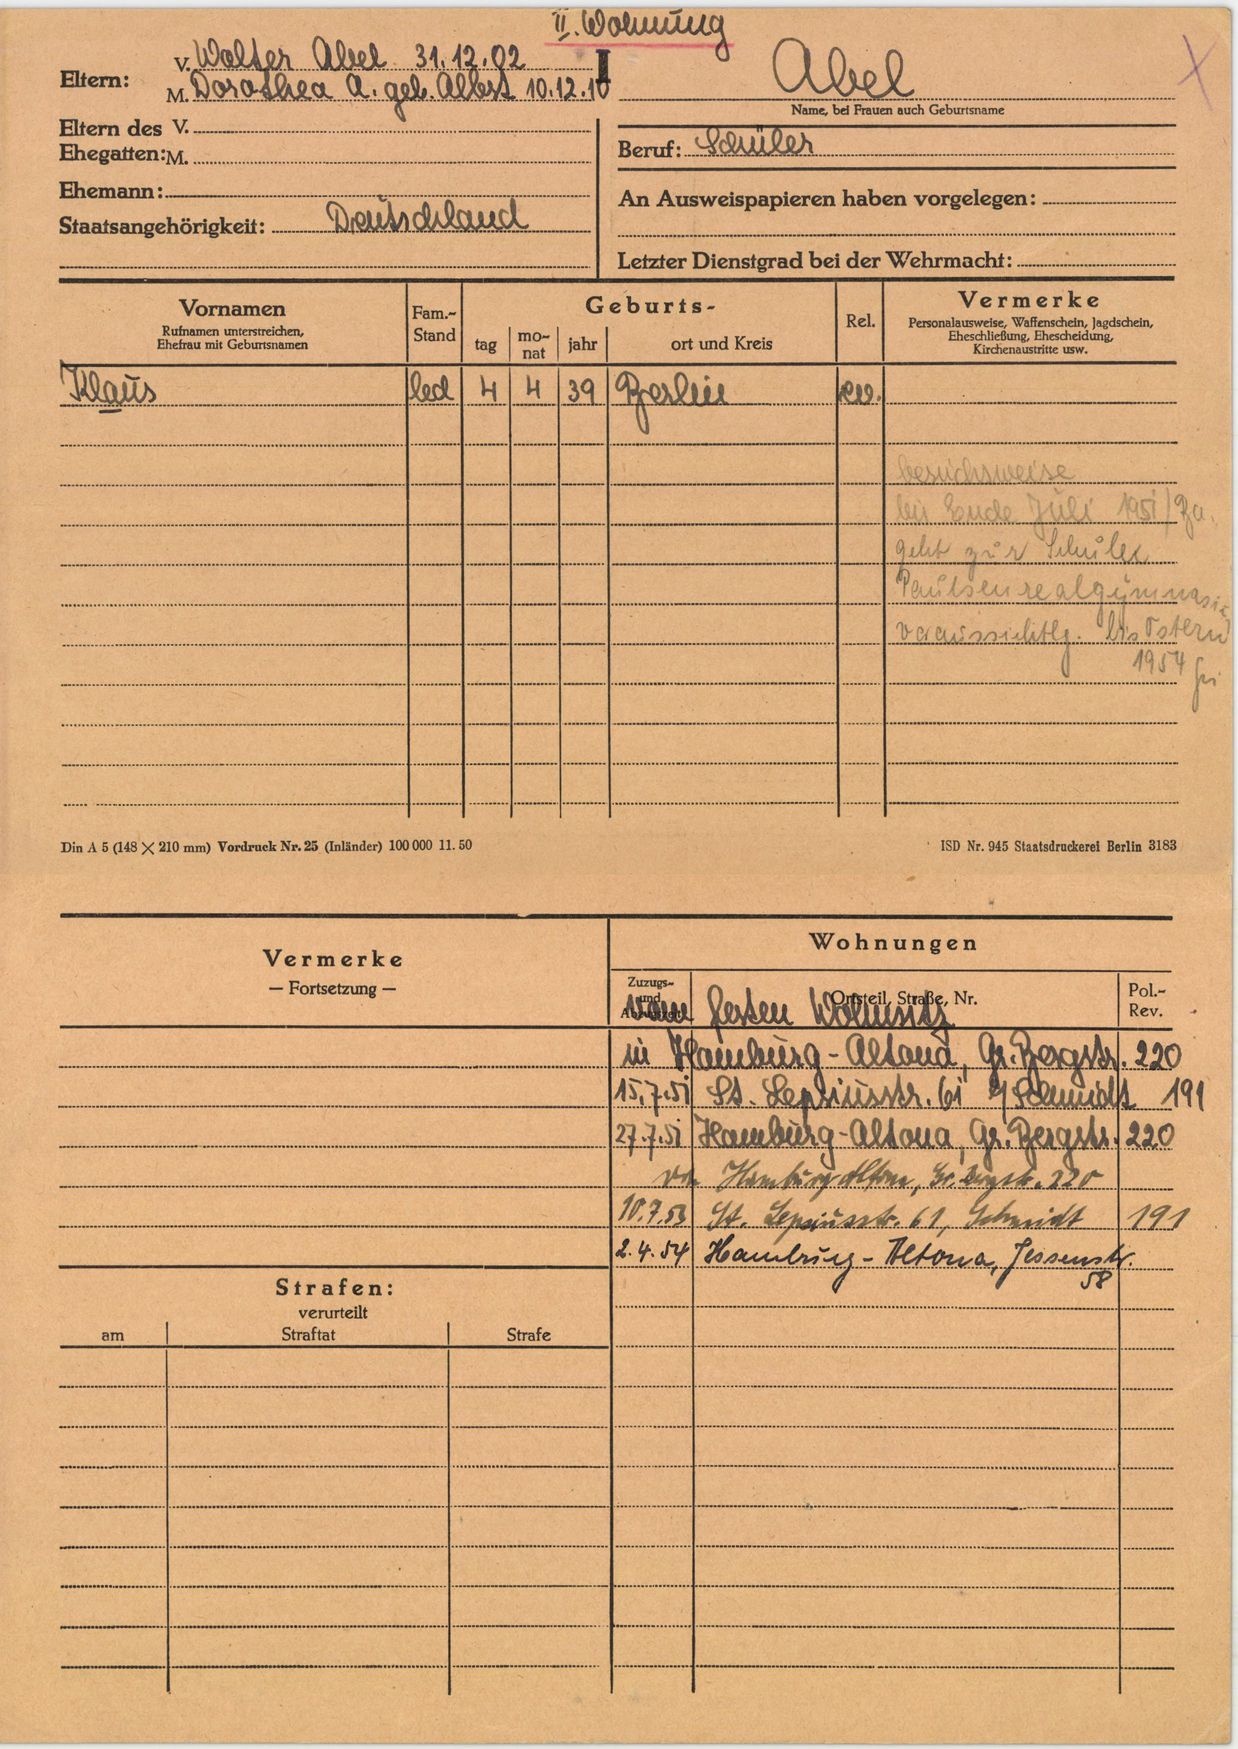
Abel